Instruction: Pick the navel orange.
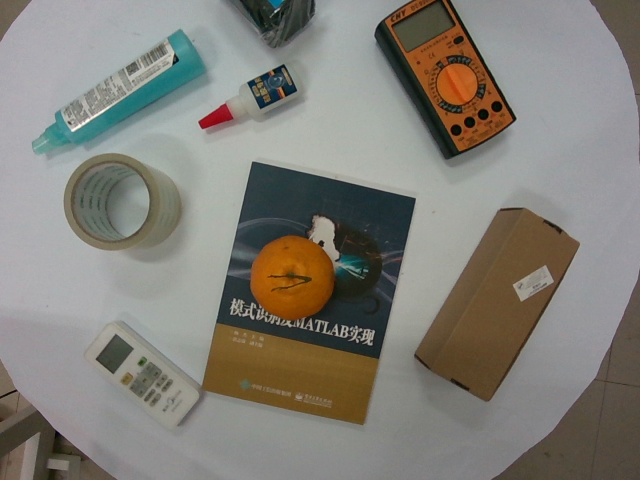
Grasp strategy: vertical